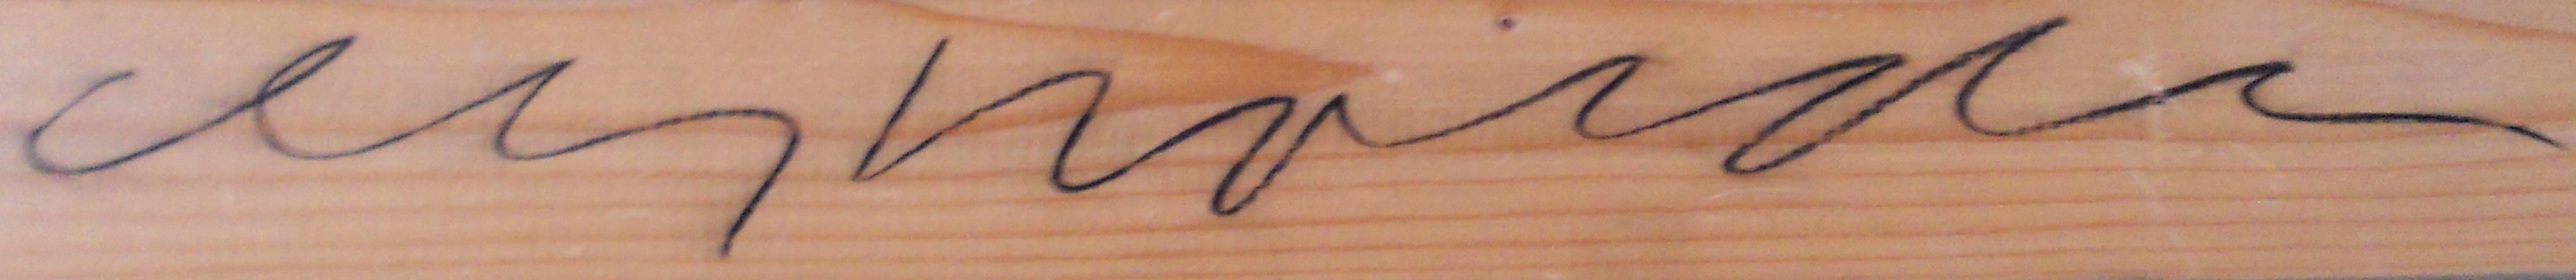
Signature of: dirk oeghoede